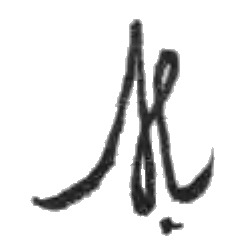
Signature of: hitoshi ashida